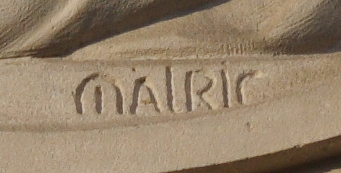
Signature of: charles louis malric